Question: What is the filing due date as per the document?
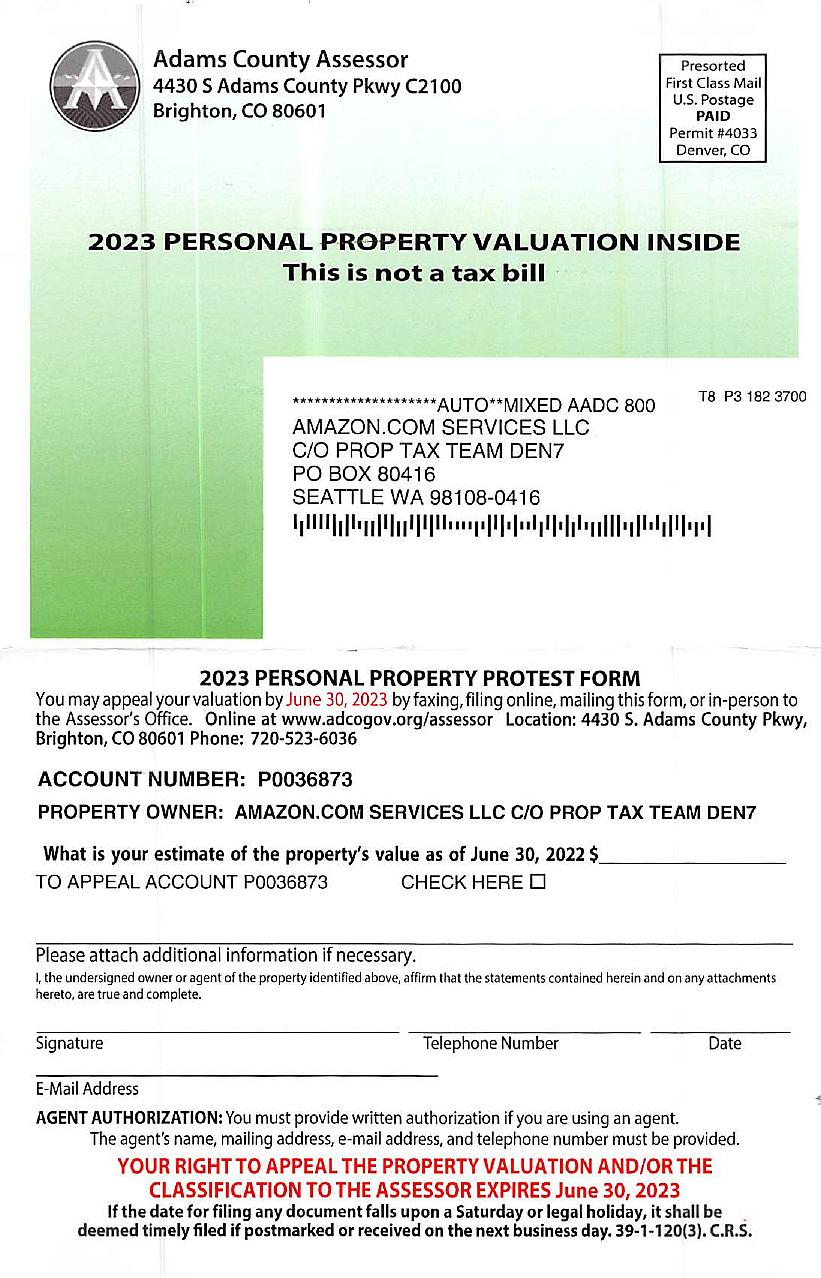
Answer: "30-Jun-23"